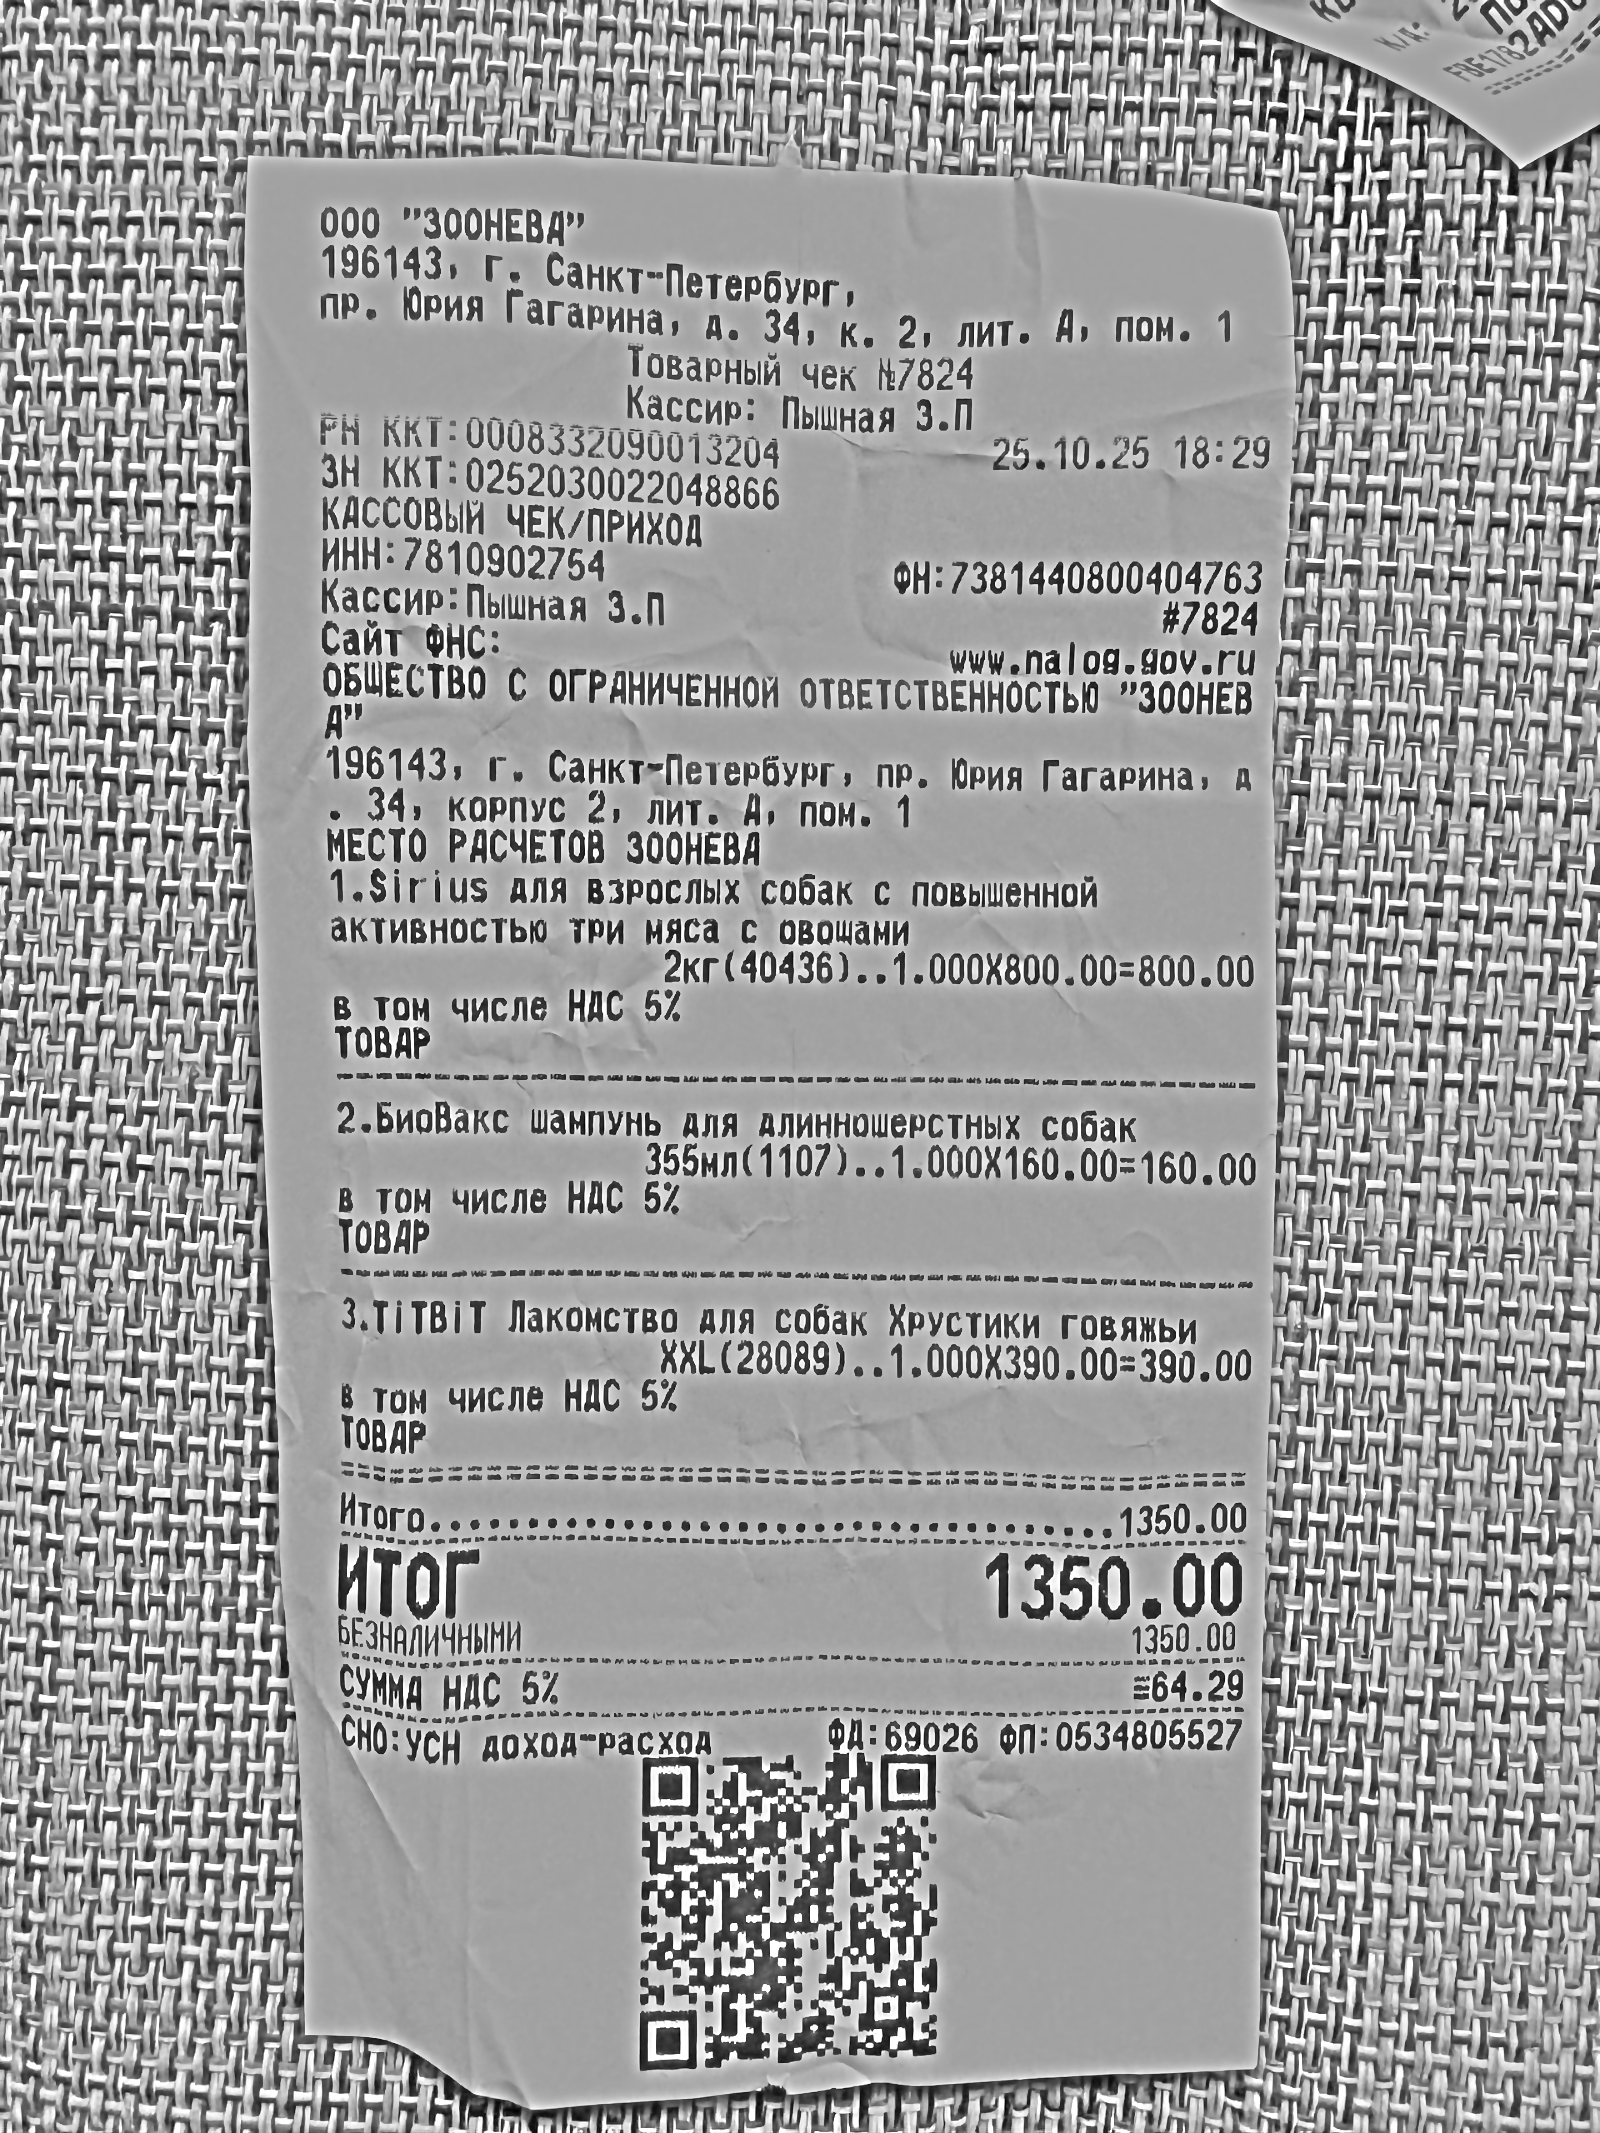
Продавец: ОБЩЕСТВО С ОГРАНИЧЕННОЙ ОТВЕТСТВЕННОСТЬЮ "300НЕВА"
ИНН: 7810902754
Дата: 25.10.25
Товары: 1.Sirius для взрослых собак с повышенной активностью три мяса с овощами 2кг(40436); 2.БиоВакс шампунь для длинношерстных собак 355мл(1107); 3.TiTBiT Лакомство для собак Хрустики говяжьи XXL(28089)
Количество: 1.000; 1.000; 1.000
Цена: 800.00; 160.00; 390.00
Сумма: 800.00; 160.00; 390.00
Итого: 1350.00